Question: What do the imaging results show?
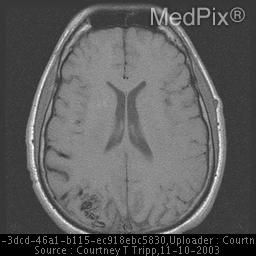
Answer: The imaging shows Right posterior parietal lobe arteriovenous malformation measuring
2.1 x 1.5 x 1.7cm with no obvious deep drainage noted and no eloquent brain
parenchyma involved.  As an MRA was not obtained, a aneurysm cannot be
entirely excluded. Right posterior parietal lobe arteriovenous malformation.  This malformation has an enlarged feeding artery from a branch of the distal right middle cerebral
artery and a large draining vein which communicates with the superior
sagittal sinus..